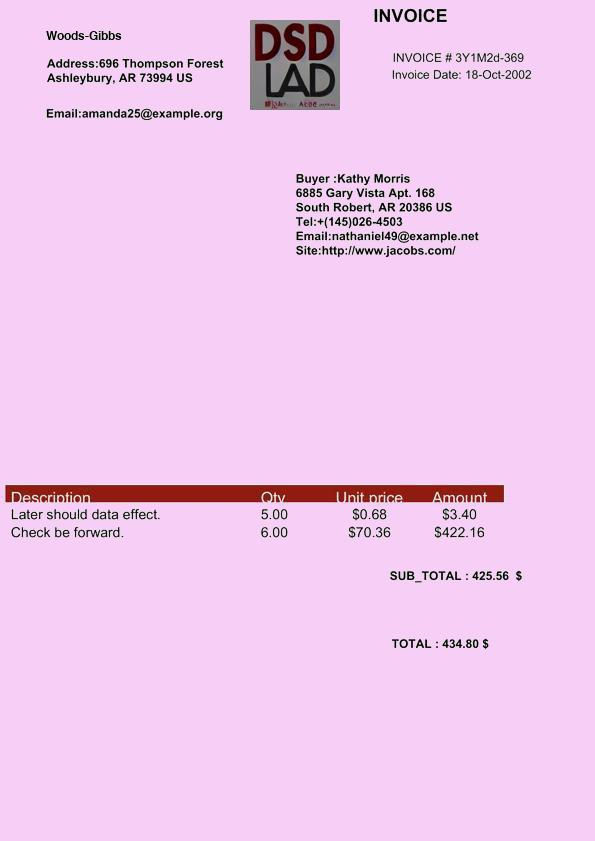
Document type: Invoice